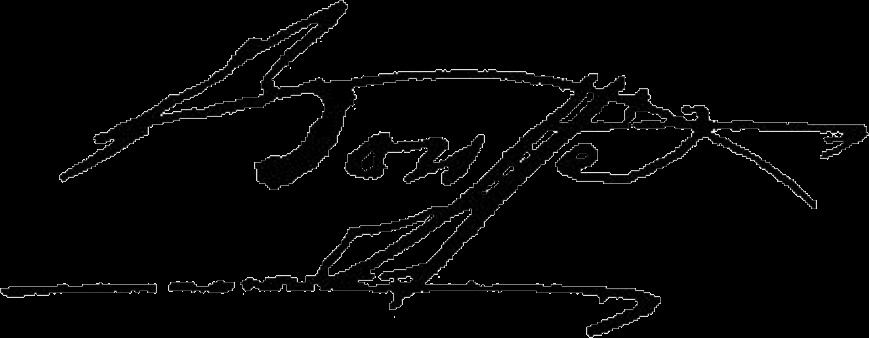
Signature of: hugues bouffé